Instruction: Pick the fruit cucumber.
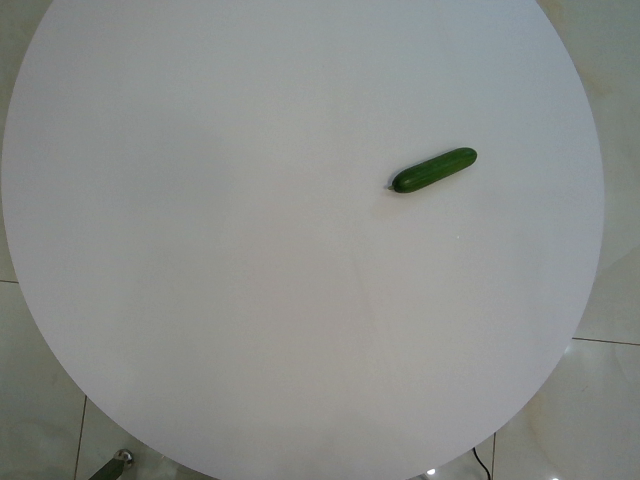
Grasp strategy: vertical